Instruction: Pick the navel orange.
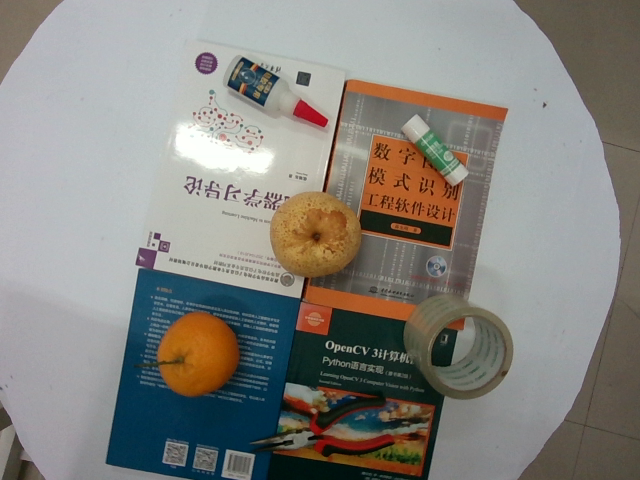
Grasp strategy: vertical